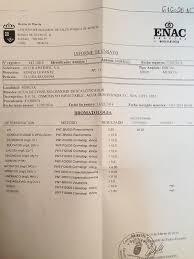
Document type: Invoice